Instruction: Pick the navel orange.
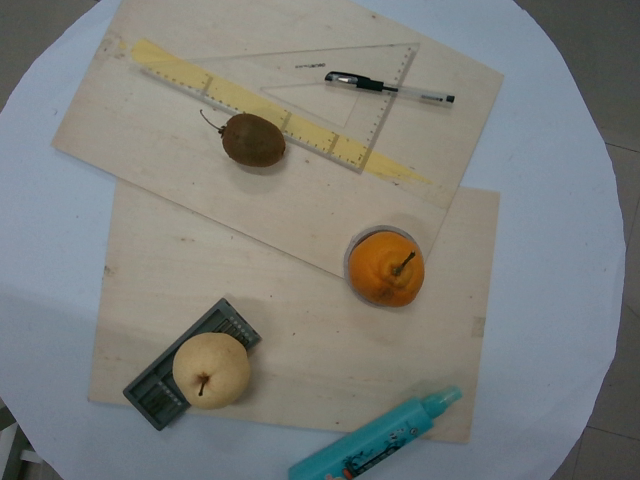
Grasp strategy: vertical